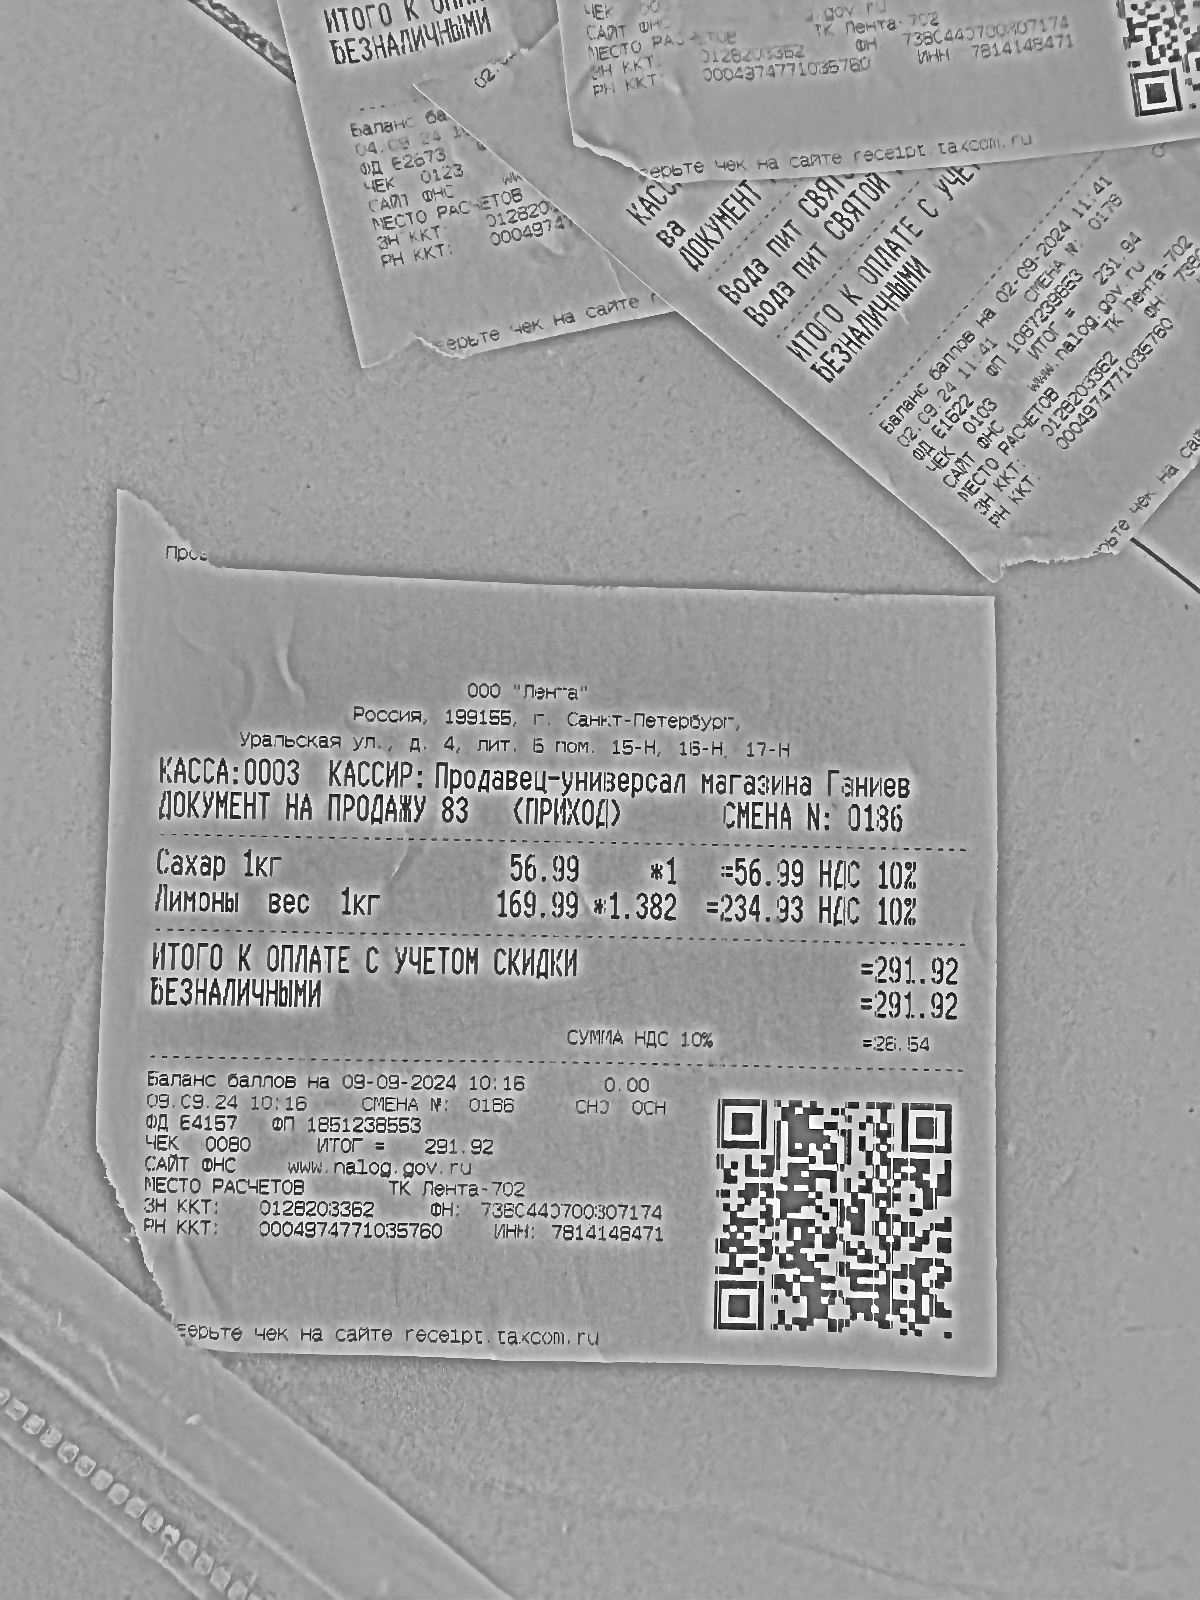
Товары: Товар; Товар
Количество: 1.000; 1.382
Цена: 56.99; 169.99
Сумма: 56.99; 234.93
Итого: 291.92